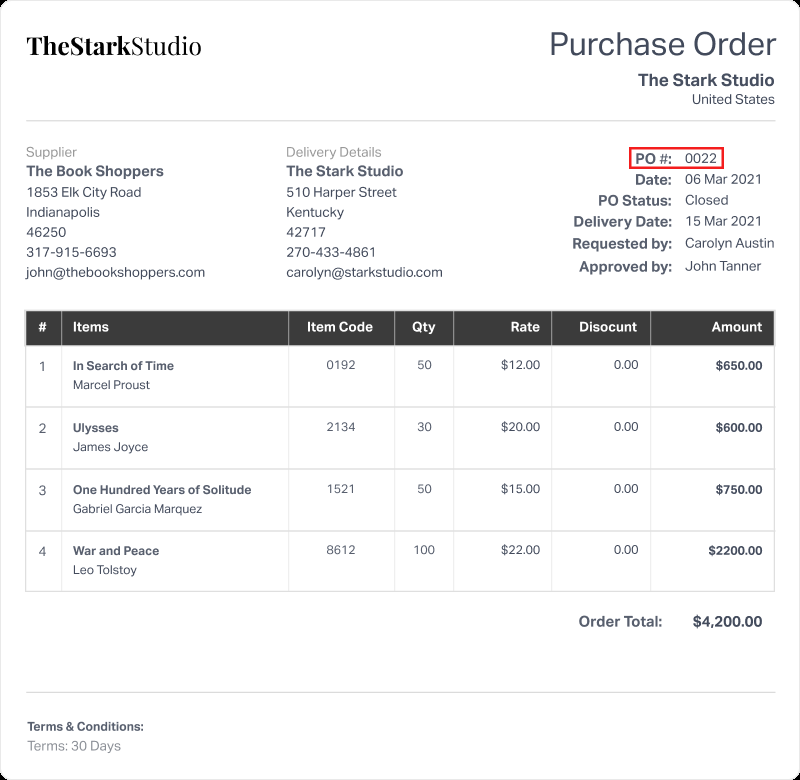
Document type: Invoice